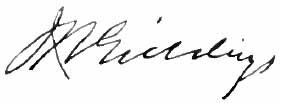
Signature of: joshua reed giddings